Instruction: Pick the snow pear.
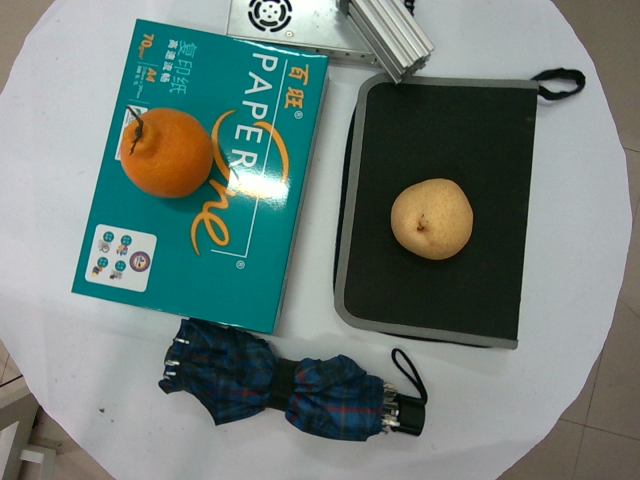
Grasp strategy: vertical